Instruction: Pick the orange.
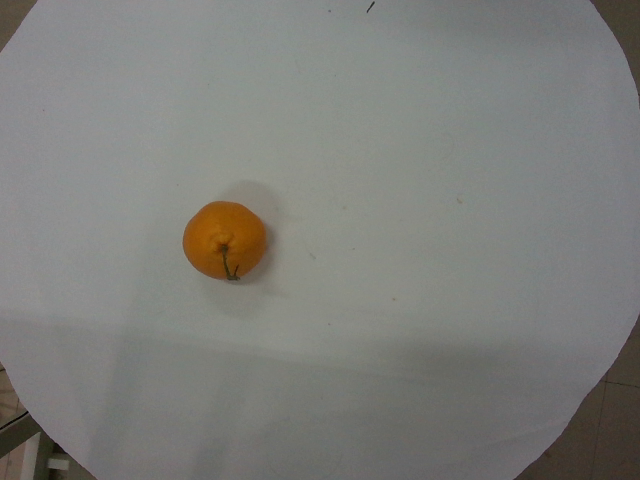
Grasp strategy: vertical